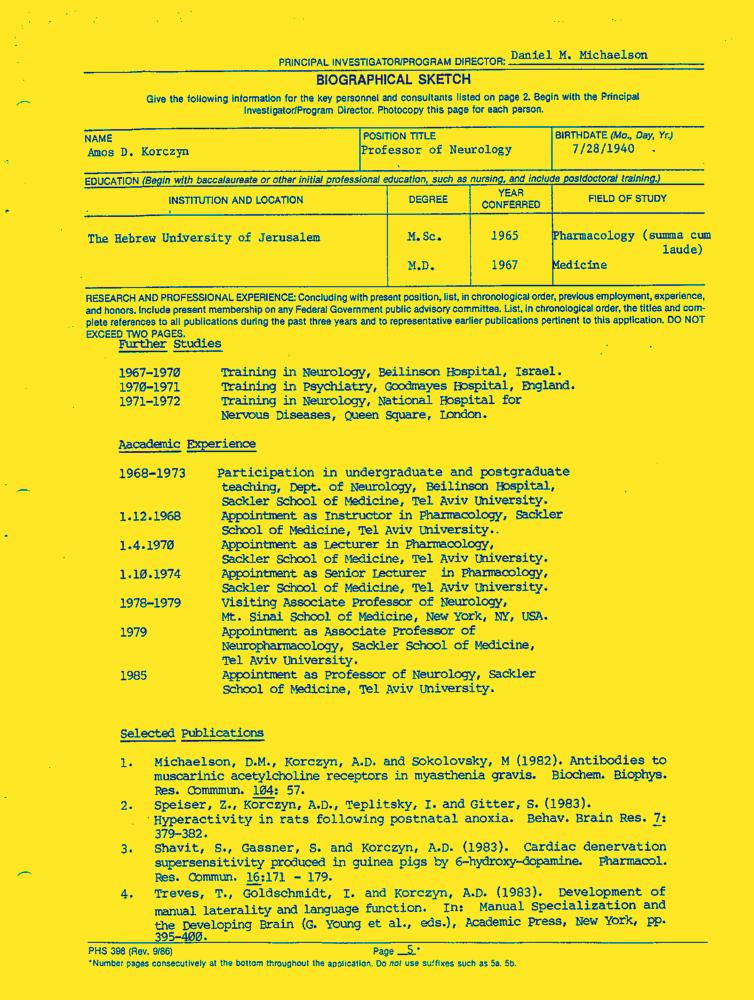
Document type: Resume-Doc